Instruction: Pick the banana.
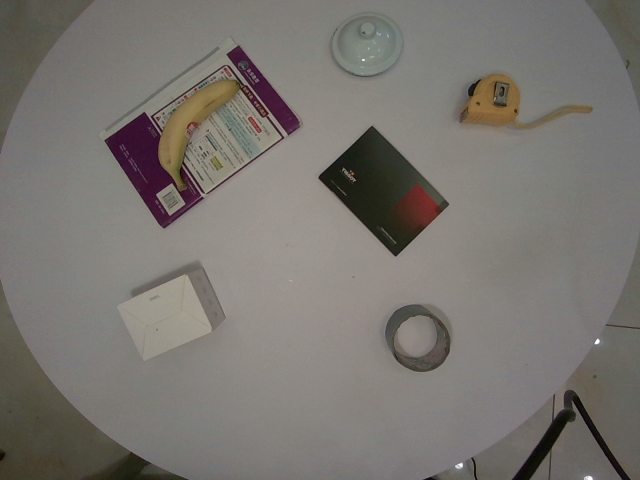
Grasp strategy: vertical